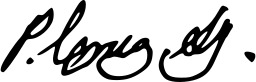
Signature of: francisco rodrigues da cruz